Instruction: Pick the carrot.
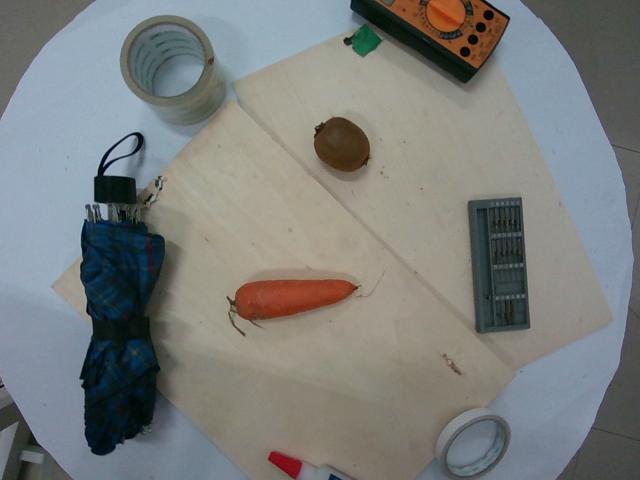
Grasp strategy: vertical